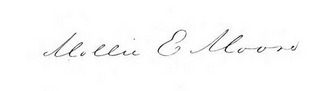
Signature of: mollie evelyn moore